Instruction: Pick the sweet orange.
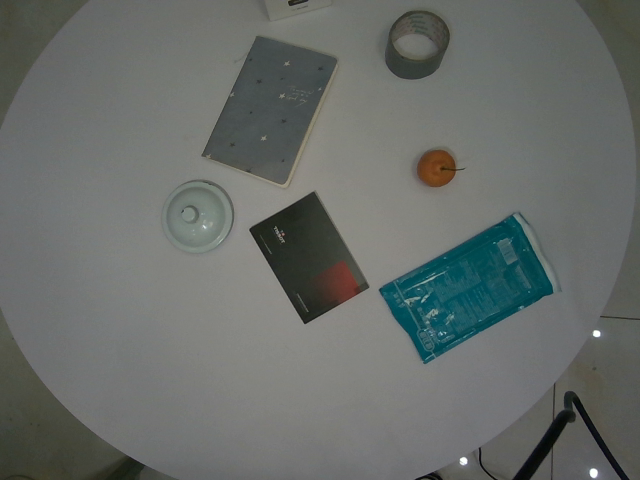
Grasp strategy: vertical